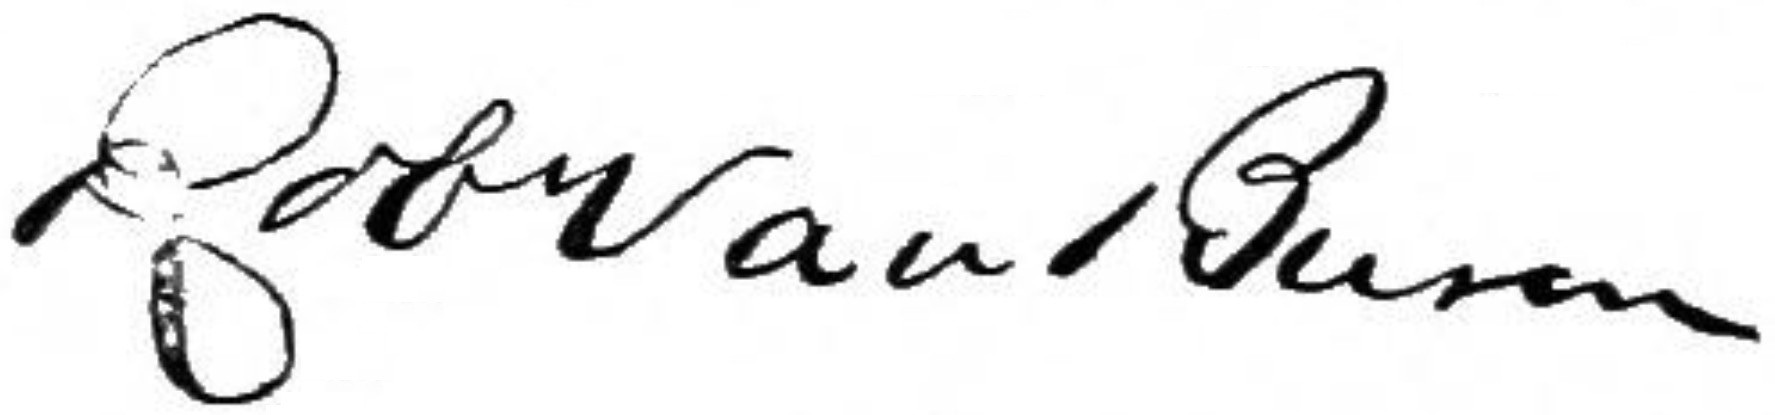
Signature of: robert van buren